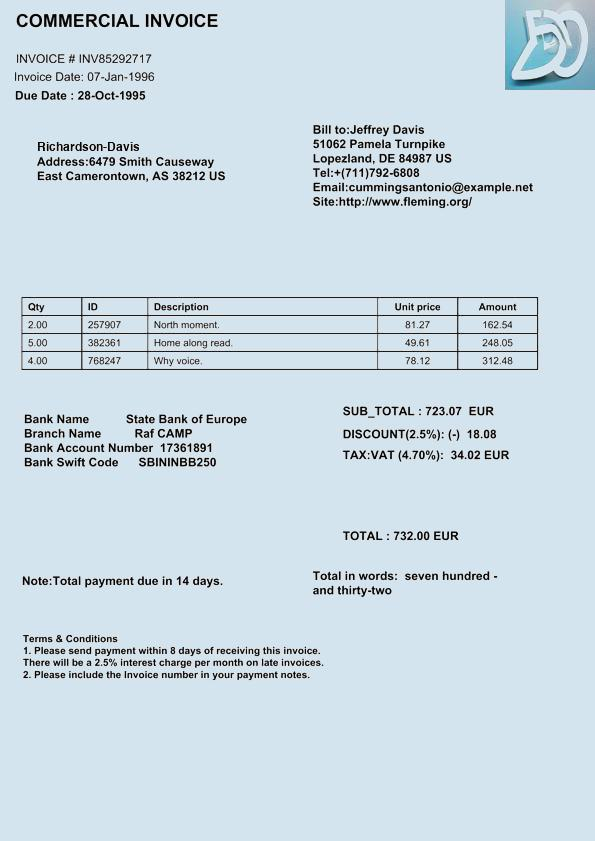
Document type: Invoice